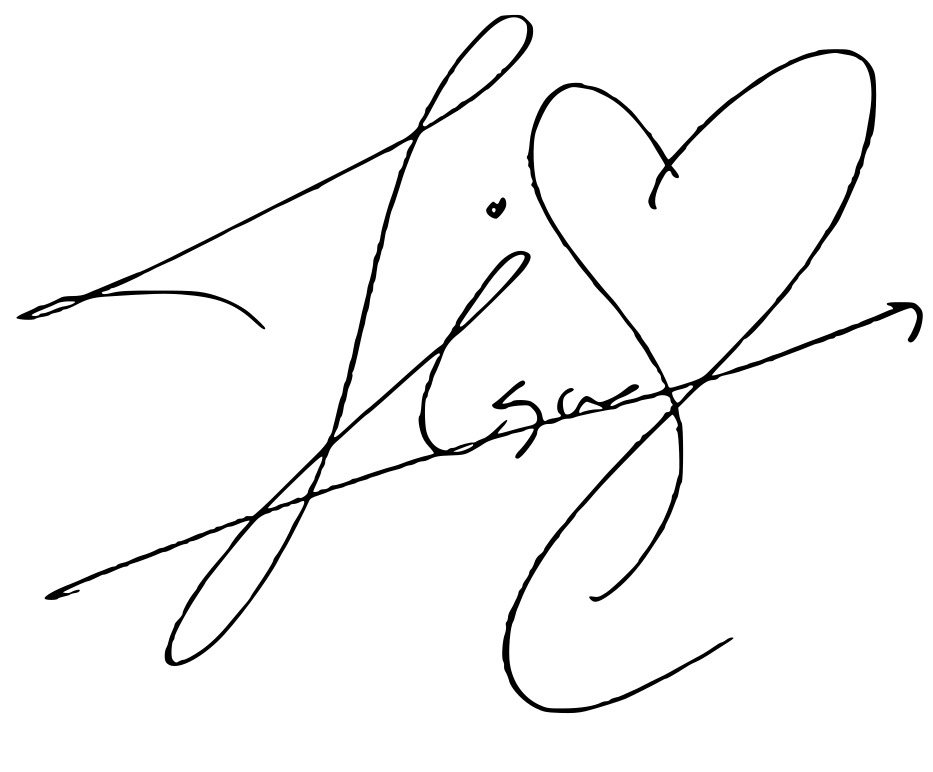
Signature of: jisoo